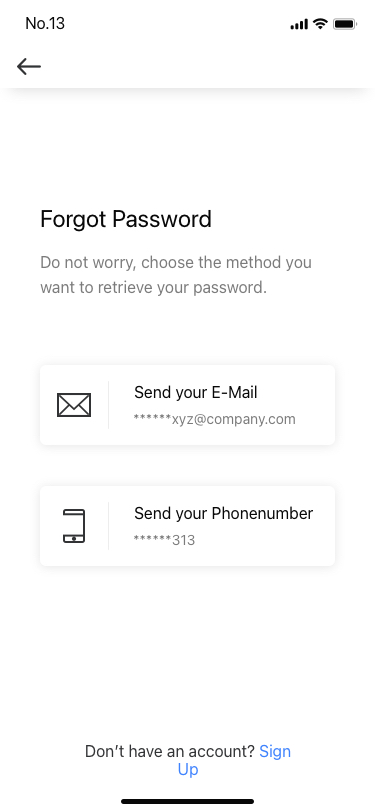
Text in this UI design:
Don’t have an account? Sign Up
Forgot Password
Do not worry, choose the method you want to retrieve your password.
******xyz@company.com
Send your E-Mail
******313
Send your Phonenumber